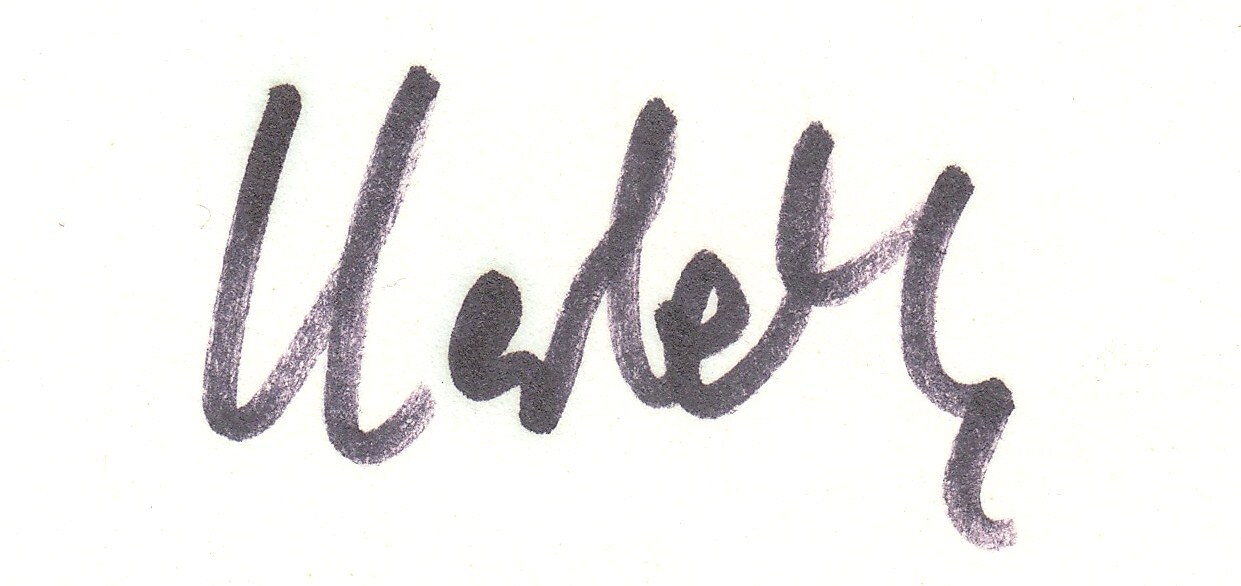
Signature of: alfred herberth